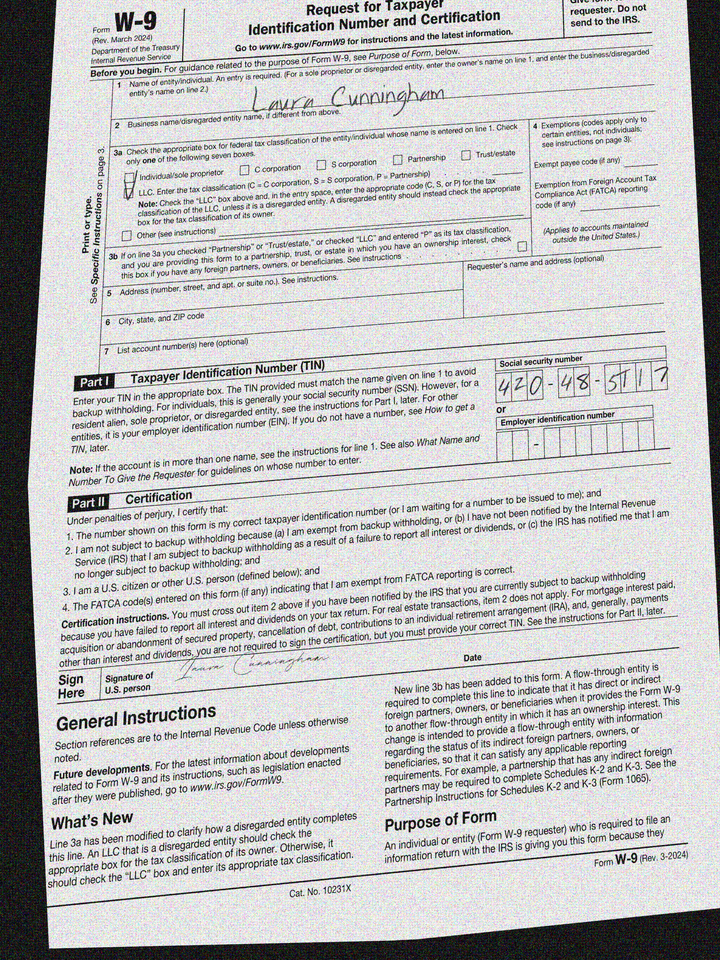
cbx: yes
ssn: 420485117
enm: Laura Cunningham